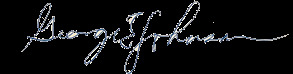
Signature of: george e johnson sr